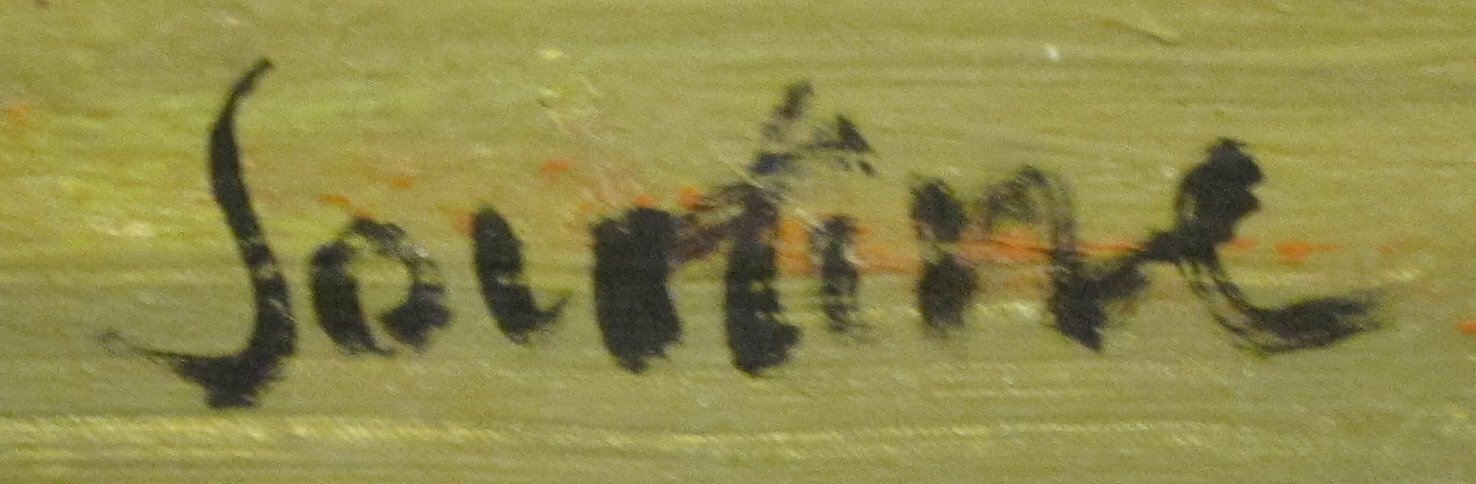
Signature of: chaïm soutine